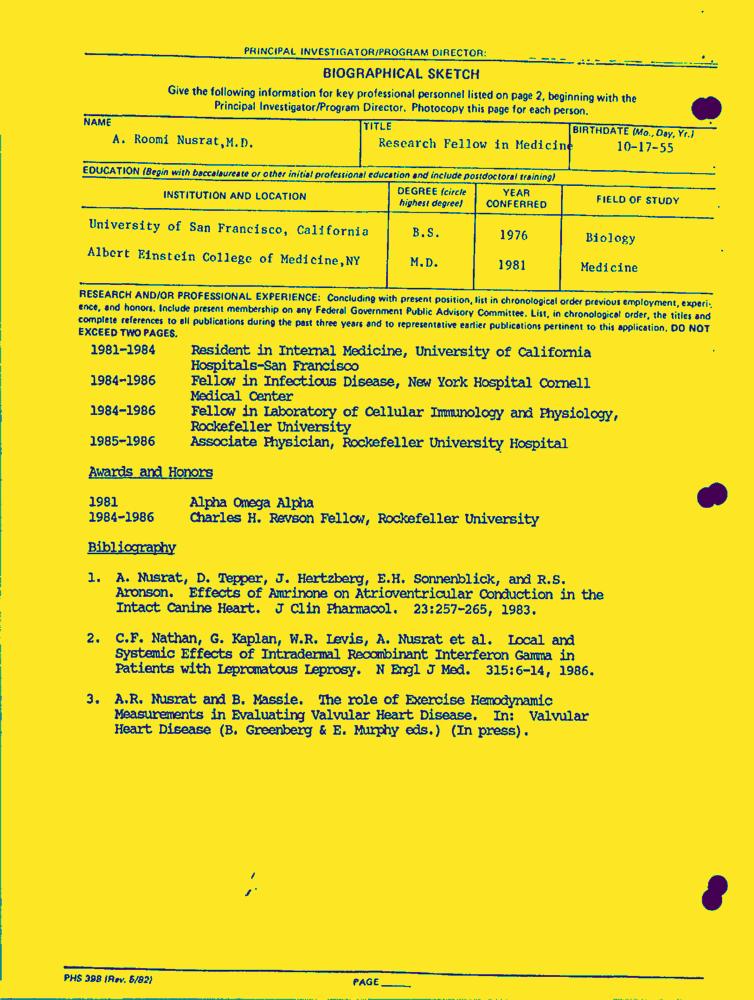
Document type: Resume-Doc